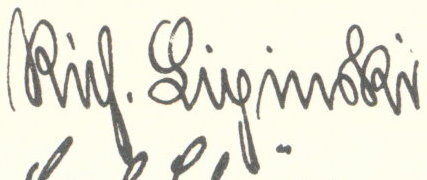
Signature of: richard lipinski